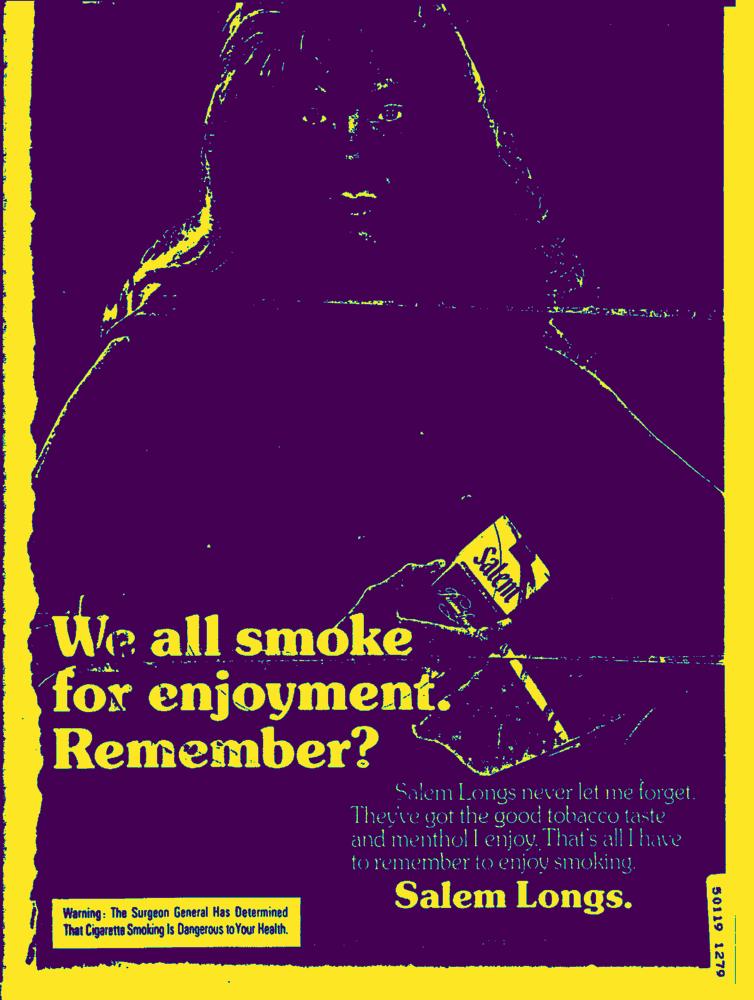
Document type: AD